Question: What are the imaging findings?
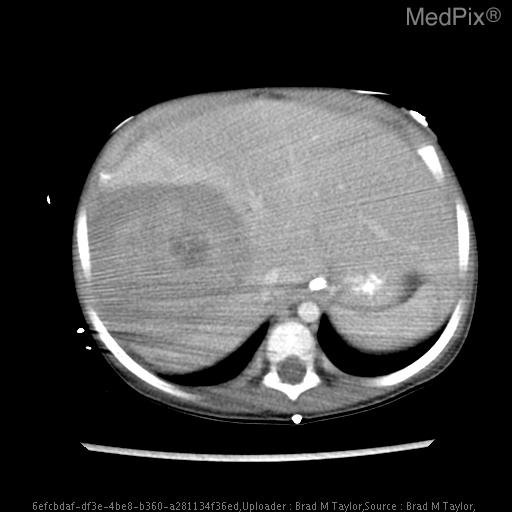
Answer: The imaging shows •  Initial study:
- Large right-sided renal mass (12.2cm AP x 10.6cm Trans x 14.1cm CC). Predominantly hypodense w/ areas of heterogeneity.  Possible cystic degeneration along superior border.
- Classic “claw sign” demonstrating renal origination.
- Significant mass effect on liver, pancreas, and inferior vena cava.
- Non-opacification of right renal vein and mass effect on IVC limit evaluation for tumor thrombosis.
- Right lower lobe ground glass opacity (3mm x 5mm).  DDX includes metastatic, atelectasis, or infection.

•  After 6 weeks Doxorubicin (DD4A) therapy:
- Decrease in right renal mass size (7.3cm AP x 8.4cm Trans x 11.7cm CC).
- Increased calcification and heterogenicity of mass.
- Continued mass effect on liver, adjacent IVC, and right renal vein.
- IVC and right renal vein grossly patent.
- Resolution of previously noted right lower lobe lung mass.
- Internal reproductive organs within normal limits for age. Superior margin of tumor demonstrating area of possible cystic degeneration..